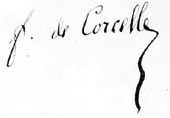
Signature of: francisque de corcelle